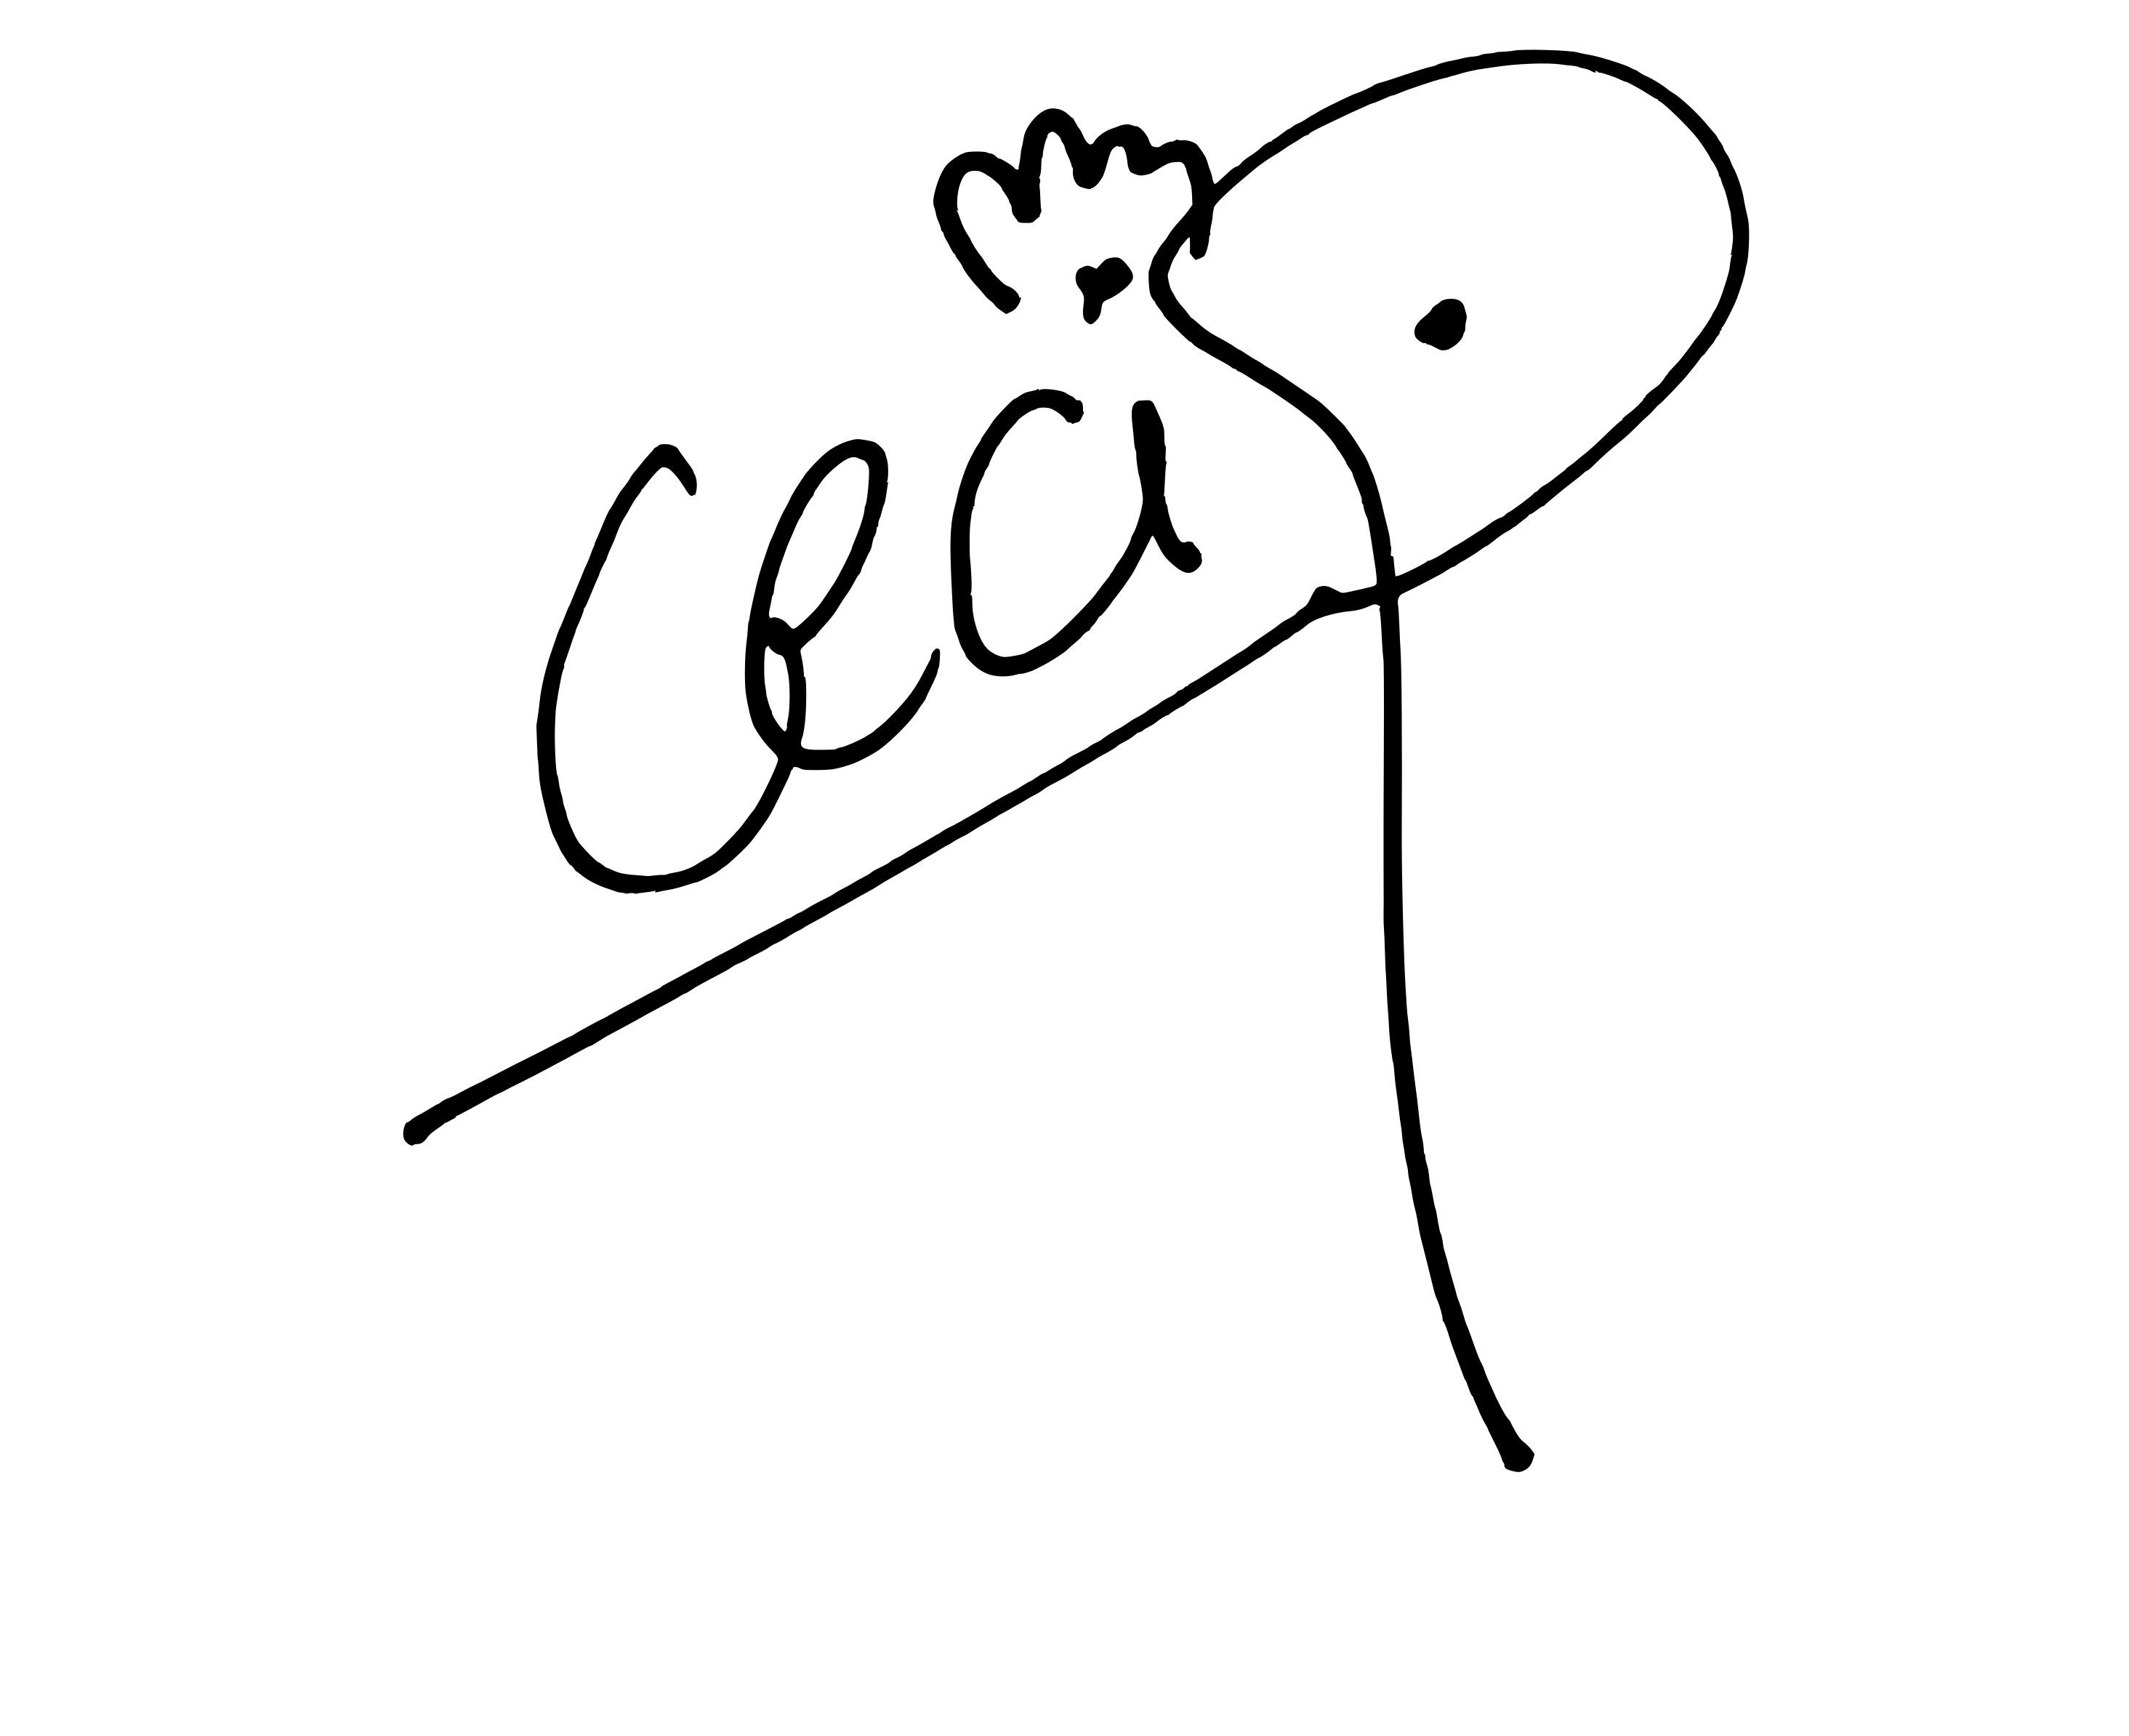
Signature of: cecilia curbelo